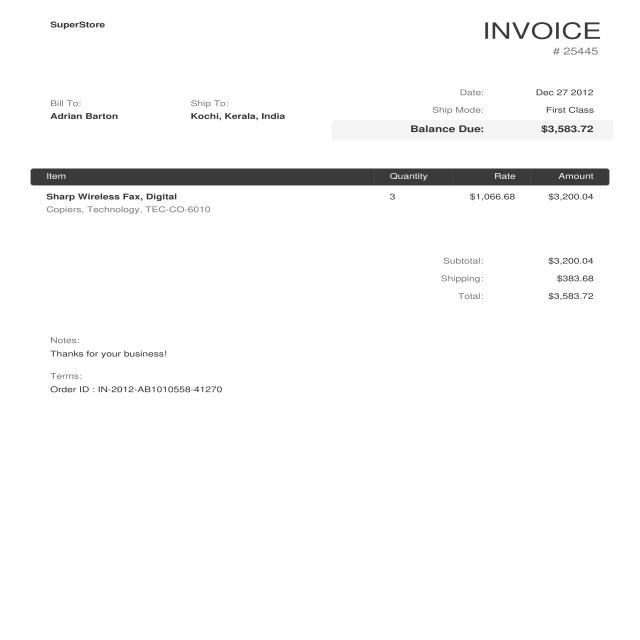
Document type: Invoice